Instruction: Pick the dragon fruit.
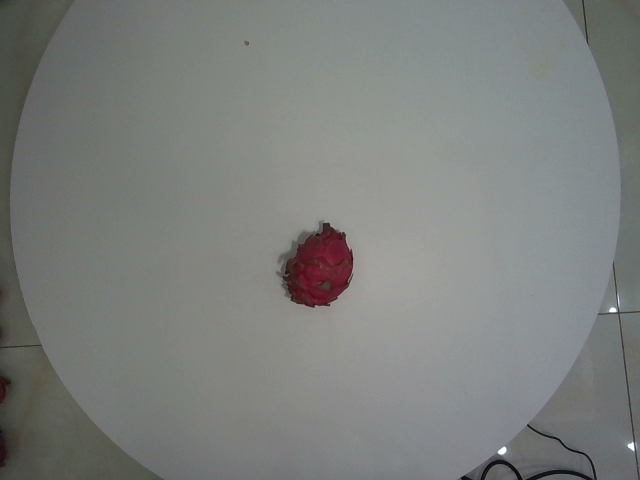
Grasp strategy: vertical